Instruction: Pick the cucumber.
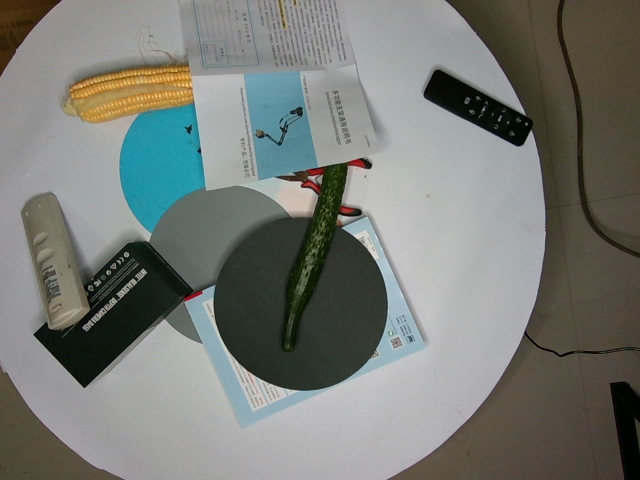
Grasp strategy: vertical